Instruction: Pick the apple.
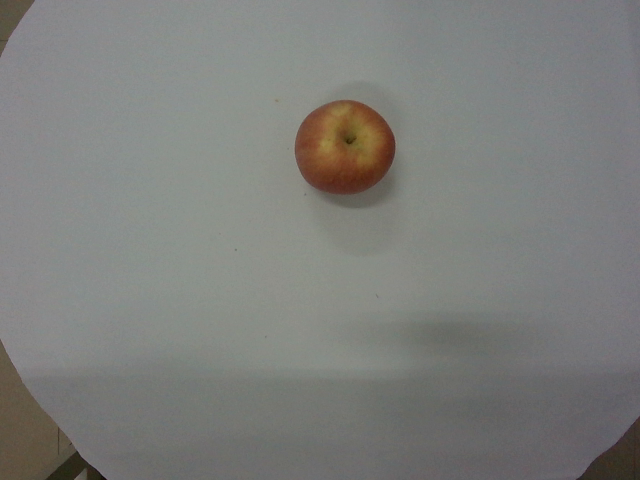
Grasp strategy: vertical